Question: What is the filing due date as per the document?
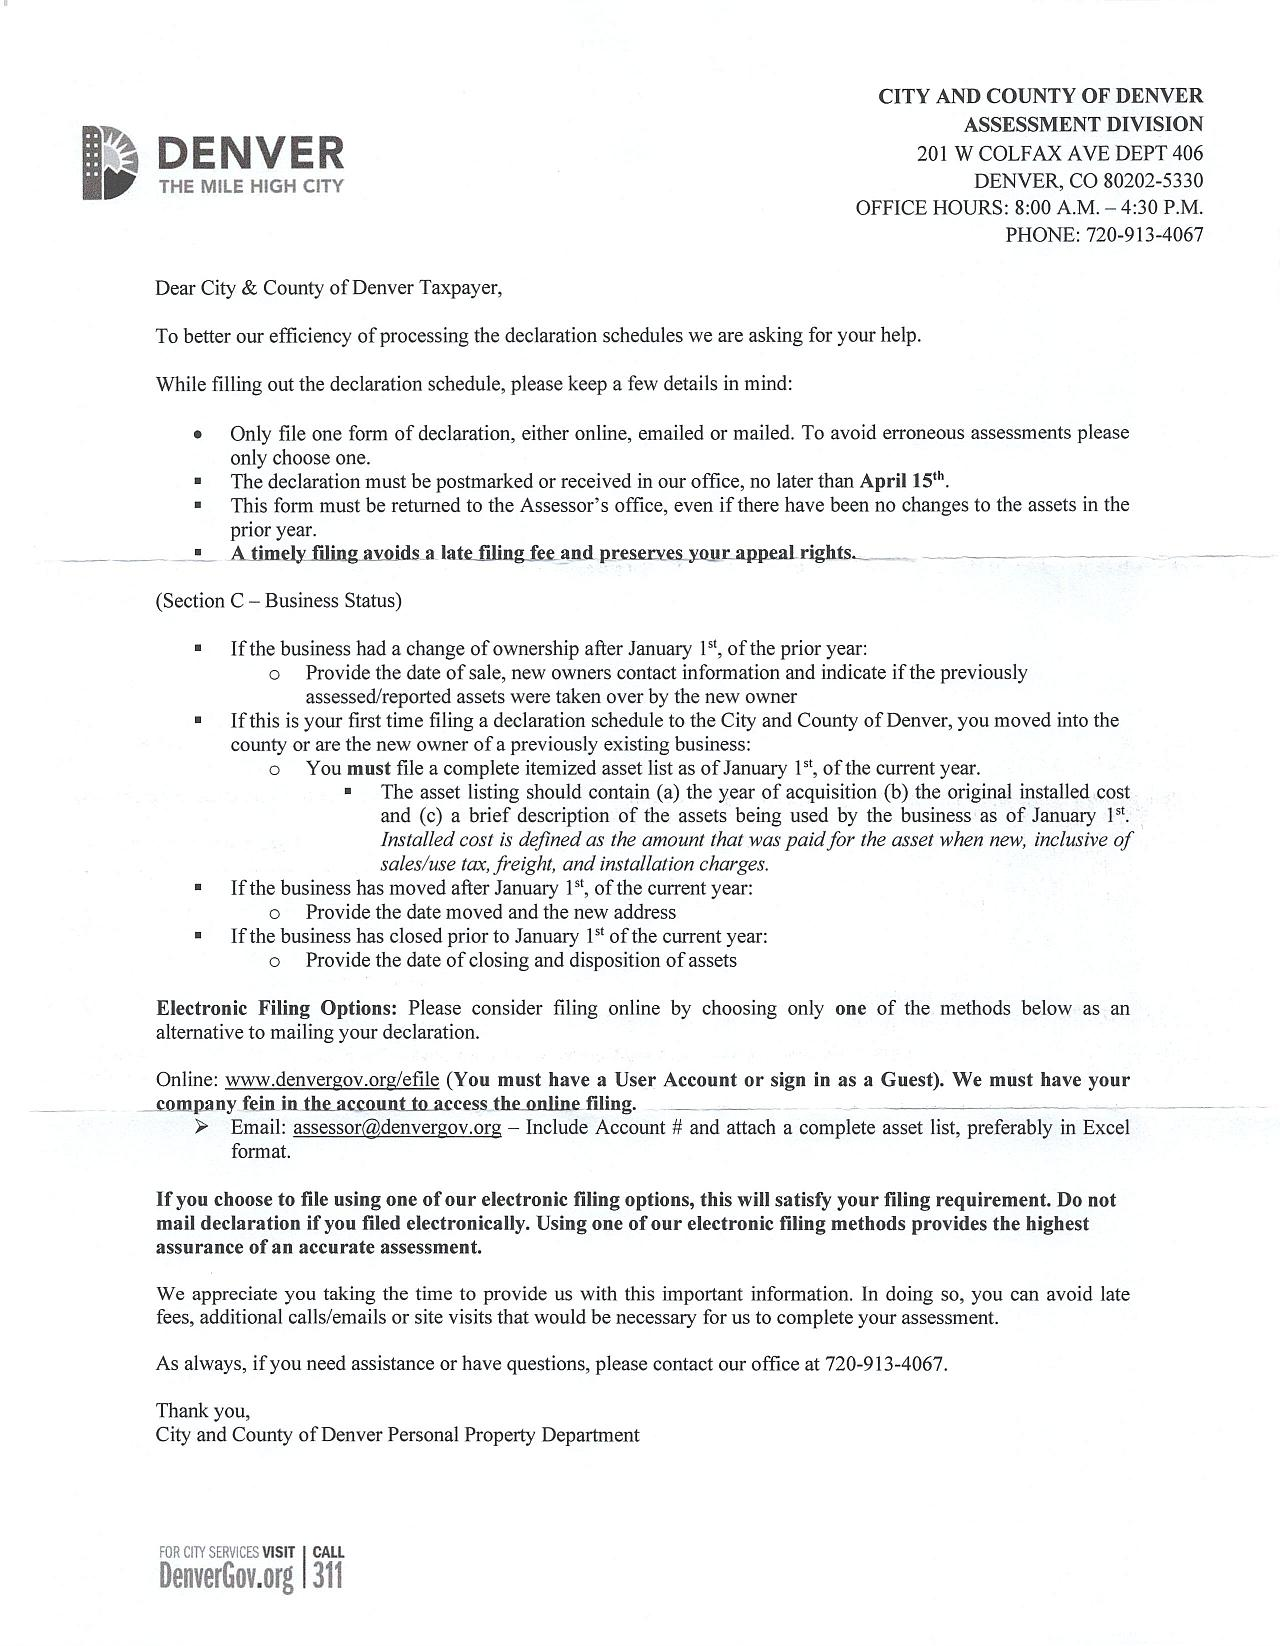
Answer: "April 15th"